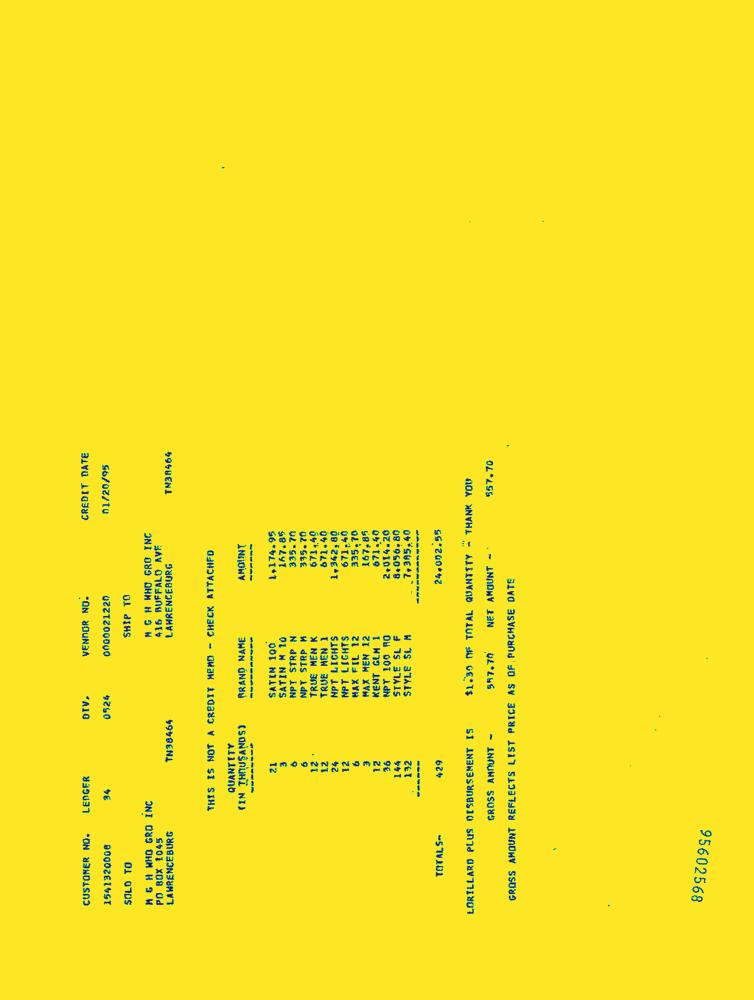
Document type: Invoice-Doc